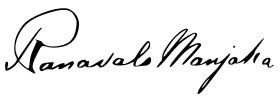
Signature of: ranavalona ii